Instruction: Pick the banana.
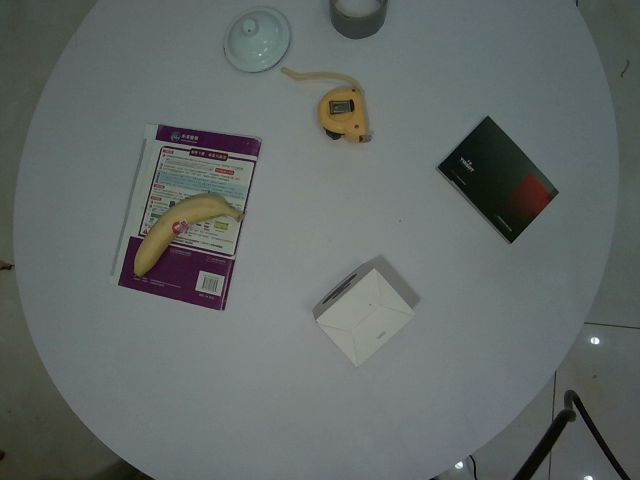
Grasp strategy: vertical